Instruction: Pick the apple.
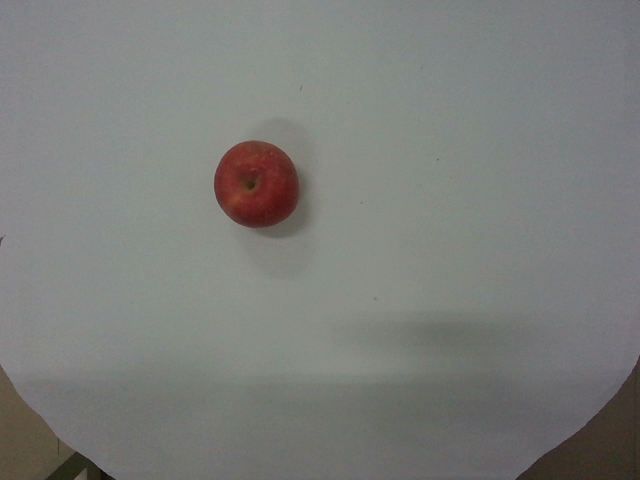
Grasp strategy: vertical